Question: What is the total amount of taxes owed as per the document?
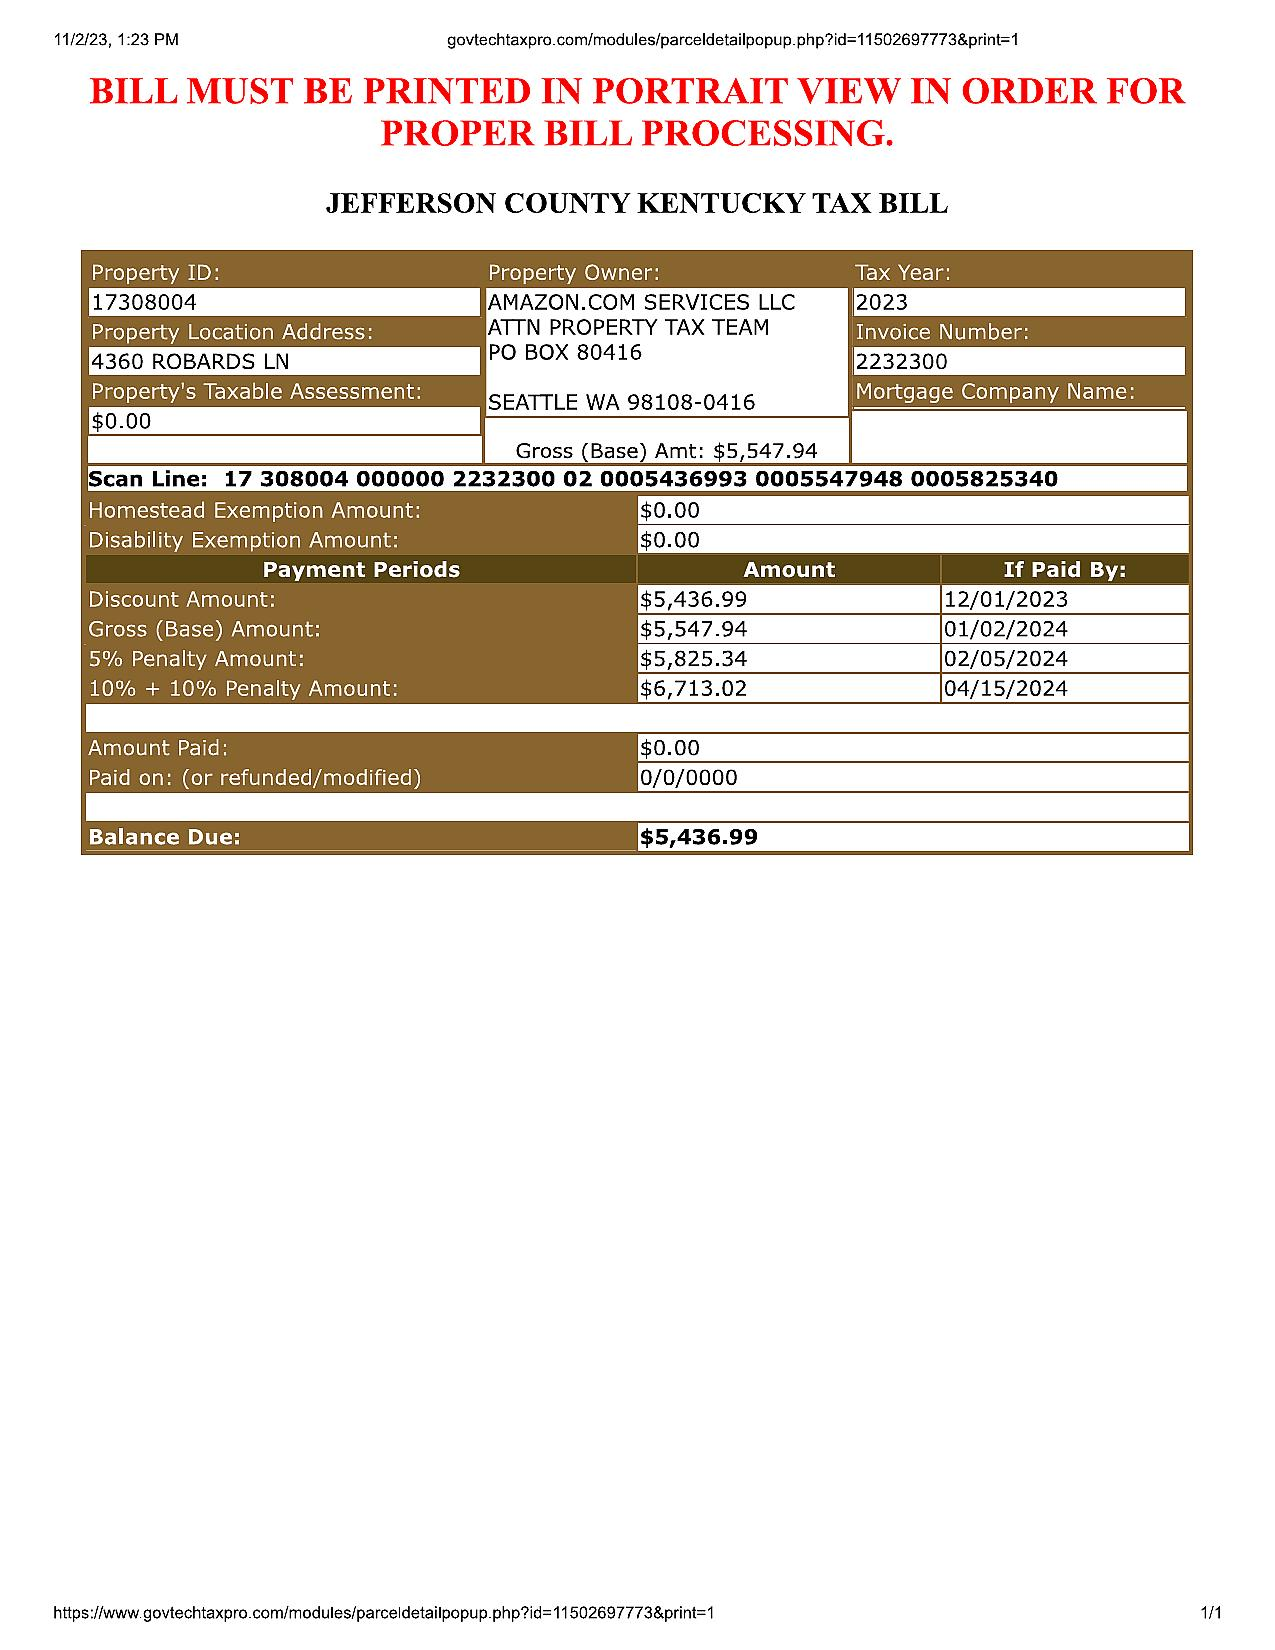
Answer: "$5,436.99 "